Question: Talk about the condition:
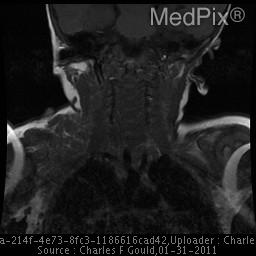
Answer: The disease is discussed as: Overall, hemangiomas are present in 10-12% of Caucasian children - mostly as cutaneous lesions, often called "strawberry marks".

Intra orbital vascular lesions account for 5-20% of all orbital masses in children.  Some of these are neoplastic (capillary hemangioma) while others are malformations including venous varices and cavernous hemangioma.  Capillary hemangiomas are composed of variably sized vascular spaces that are lined by proliferating endothelial cells.  Capillary hemangiomas have been reported as the most common vascular tumor of the orbit, representing 5-12% of pediatric orbital lesions.

Multiple synonyms have been used for these lesions, including infantile hemangioma, benign hemangioendothelioma,  and hemangioblastoma.  However, these terms are neither distinctive nor accurate and the most commonly used term is “capillary hemangioma” – to allow distinction from the “cavernous hemangioma” (AKA “cavernoma”, cavernous malformation).  The cavernous hemangioma is one of the most common orbital masses in the adult patient.  The latter process is malformative and not neoplastic. [Mulliken 1982 PMID: 7063565]

Orbital hemangiomas have been reported in association with PHACES (Posterior fossa malformations, Hemangiomas, Arterial anomalies, Cardiac defects and coarctation of the Aorta, Eye abnormalities, and Sternal abnormalities or ventral developmental defects); and also with blue rubber bleb nevus syndrome. [McCannel 1996 PMID: 8643250]

Orbital capillary hemangiomas (OCH) may be supplied either by branches of the internal (e.g. ophthalmic) or external carotid artery, and may extend intracranially through the superior orbital fissure or optic canal.

•  Clinical
Orbital capillary hemangioma (from now on just “hemangioma”) present as sporadic lesions in childhood, with approximately 1/3 as congenital lesions noted at birth.  The majority will present during the first decade.  Almost half of them may enlarge during a Valsalva maneuver or with crying.  There is a slight female predilection of 3:2 over males vs. up to 3:1 for cutaneous hemangioma.  These endothelial vascular neoplasms typically proliferate in the first few months after presentation; and, then most stabilize – often at an alarming size.  The natural history in most patients is for the lesions to stabilize for a period of years, and then begin spontaneous involution in adolescence, typically from 4-8 years of age.  Some cases have been followed for up to 18 years, with eventual spontaneous but slow involution. [Henderson JW Ophthalmology 1990 - PMID: 2342808]

In addition to the obvious facial discoloration and mass, capillary hemangiomas may interfere with vision, cause proptosis, diplopia or amblyopia, and even optic atrophy.  [Yap EY 1998 - PMID: 9703301]

•  Gross Pathology
These lesions are usually ruby-red soft, rounded and occasionally lobulated masses.  Lesions with skin or subcutaneous involvement are often called “strawberry” lesions due to their red color.

•  Histology
These lesions are usually well demarcated from surrounding tissues.  The histology varies with the phase of the lesion.  In younger patients, while the lesions are “active” or growing, histology shows mitotic activity from plump proliferating endothelial cells that surround small irregular vascular spaces.  Mast cells may be increased within the lesion.  Classically, involution begins within the center of the mass, and the advances outward.  Fatty and fibrous tissue surround the vascular space; and, the fibro-fatty tissue eventually replaced the vascular stroma.  These features allow distinction from cavernous hemangiomas, that have larger vascular spaces that are lined by flattened endothelial cells.

•  Imaging
» US
Ultrasound may play a dual role in capillary hemangioma – demonstrating the lesions as well as documenting their vascularity.  [Verity DH EYE 2006 - PMID: 17019424]  US shows great variability in lesion appearance, but can well document high-velocity flow in (100-1000 times normal) in feeding vessels.  [Verity2006]  Lesion involution is often preceded by stabilization in the rate of flow increase.  Although US can be used to follow the progression-regression sequence in these tumors, MR provides the best evaluation in the diagnostic phase.

» CT
The appearance of orbital capillary hemangiomas varies over time.  Most commonly during the growing phase, they will appear as intensely enhancing lesions, that may be either well demarcated or poorly marginated.  Lesions may be more dense than brain (50-60 HU) due to the blood filled vascular spaces.  In the involution phase, the attenuation of the lesion will decrease, as fibro-fatty tissue replaces the vascularity.

» MR
These lesions are usually well demarcated discrete lobulated masses with internal septations.  They are usually dark on T1W and become hyperintense with T2-weighting.  Bright contrast enhancement after Gadolinium is almost universal in these lesions.  As these lesions involute, fatty and fibrous tissue may replace the tumor and the lesion may show areas of T1 shortening.

» Treatment and Prognosis
The majority of these lesions will undergo spontaneous regression as the child ages.  About one-half will show involution by age 5, and the overwhelming majority will show clear signs of involution by seven or eight years.  Lesions that present at younger ages may also regress earlier in the life of the child.  Both oral and parenteral steroids, interferon therapy, and surgery may be used when vision is threatened by periocular lesions.  Fractionated stereotactic radiation may have potential benefit in some cases that do not regress or are not amenable to surgery.  [Tsao MN J. Neurosurgery 2003 - PMID: 12546367]